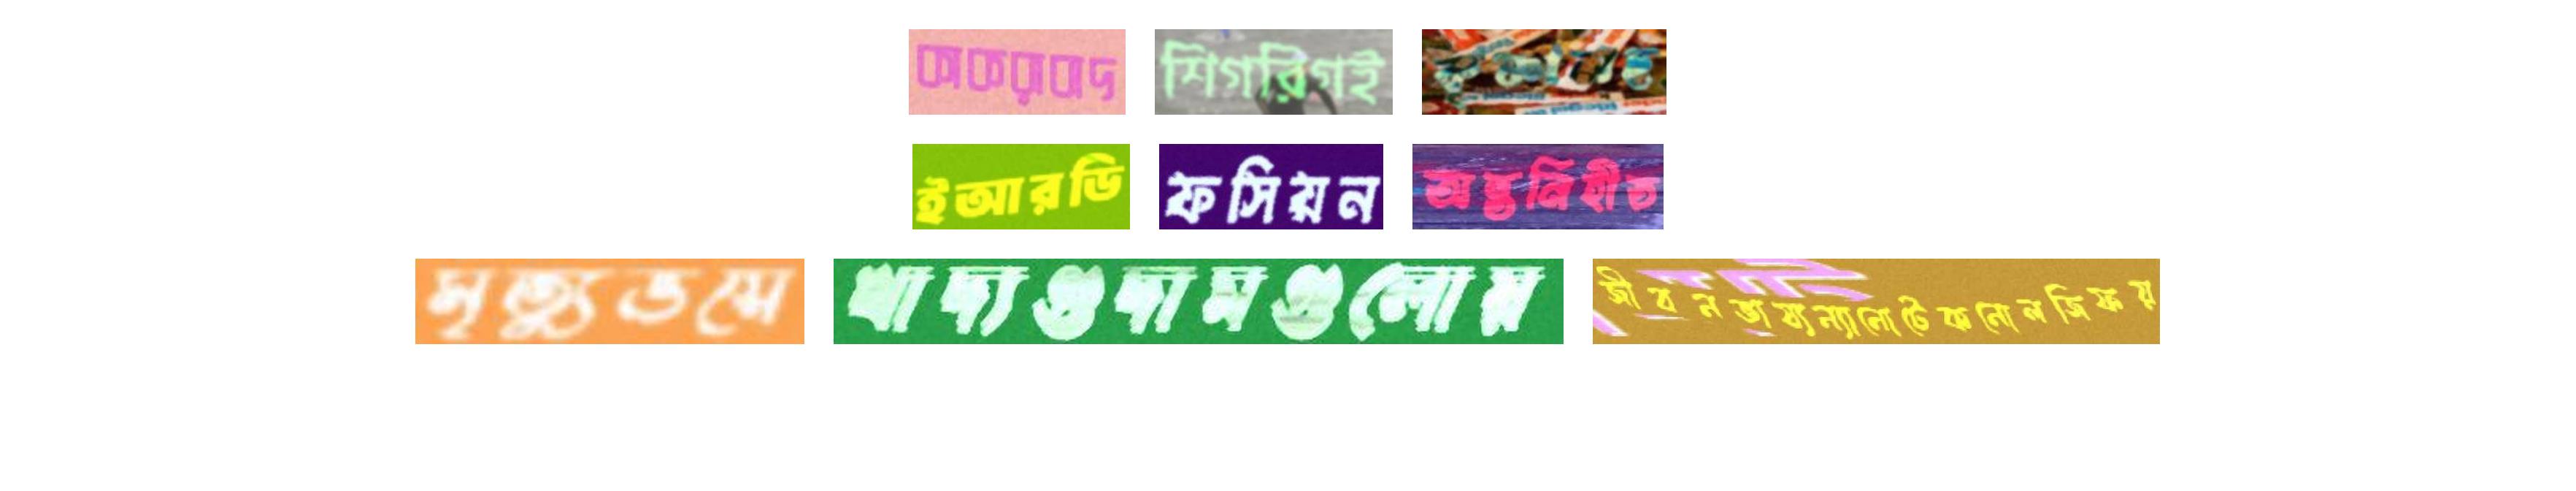
কাকরাবাদ শিগরিগই কৃষ্ণাসহ
ইআরডি ফসিয়ন অন্তর্নিহীত
মৃত্যুভয়ে খাদ্যগুদামগুলোয় জীবনভাষ্যন্যানোটেকনোলজিফয়